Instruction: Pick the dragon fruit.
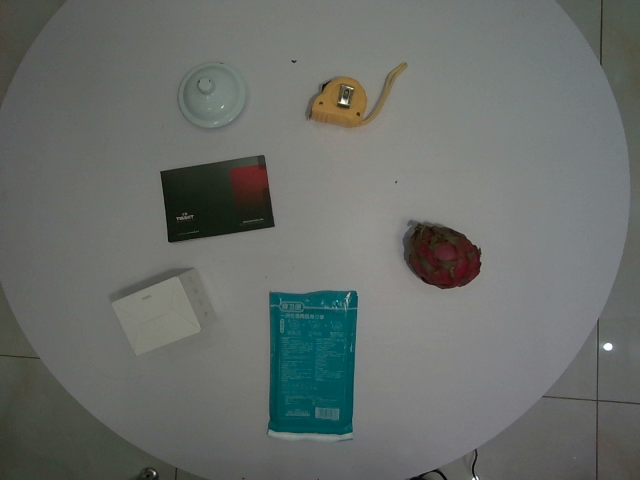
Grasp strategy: vertical